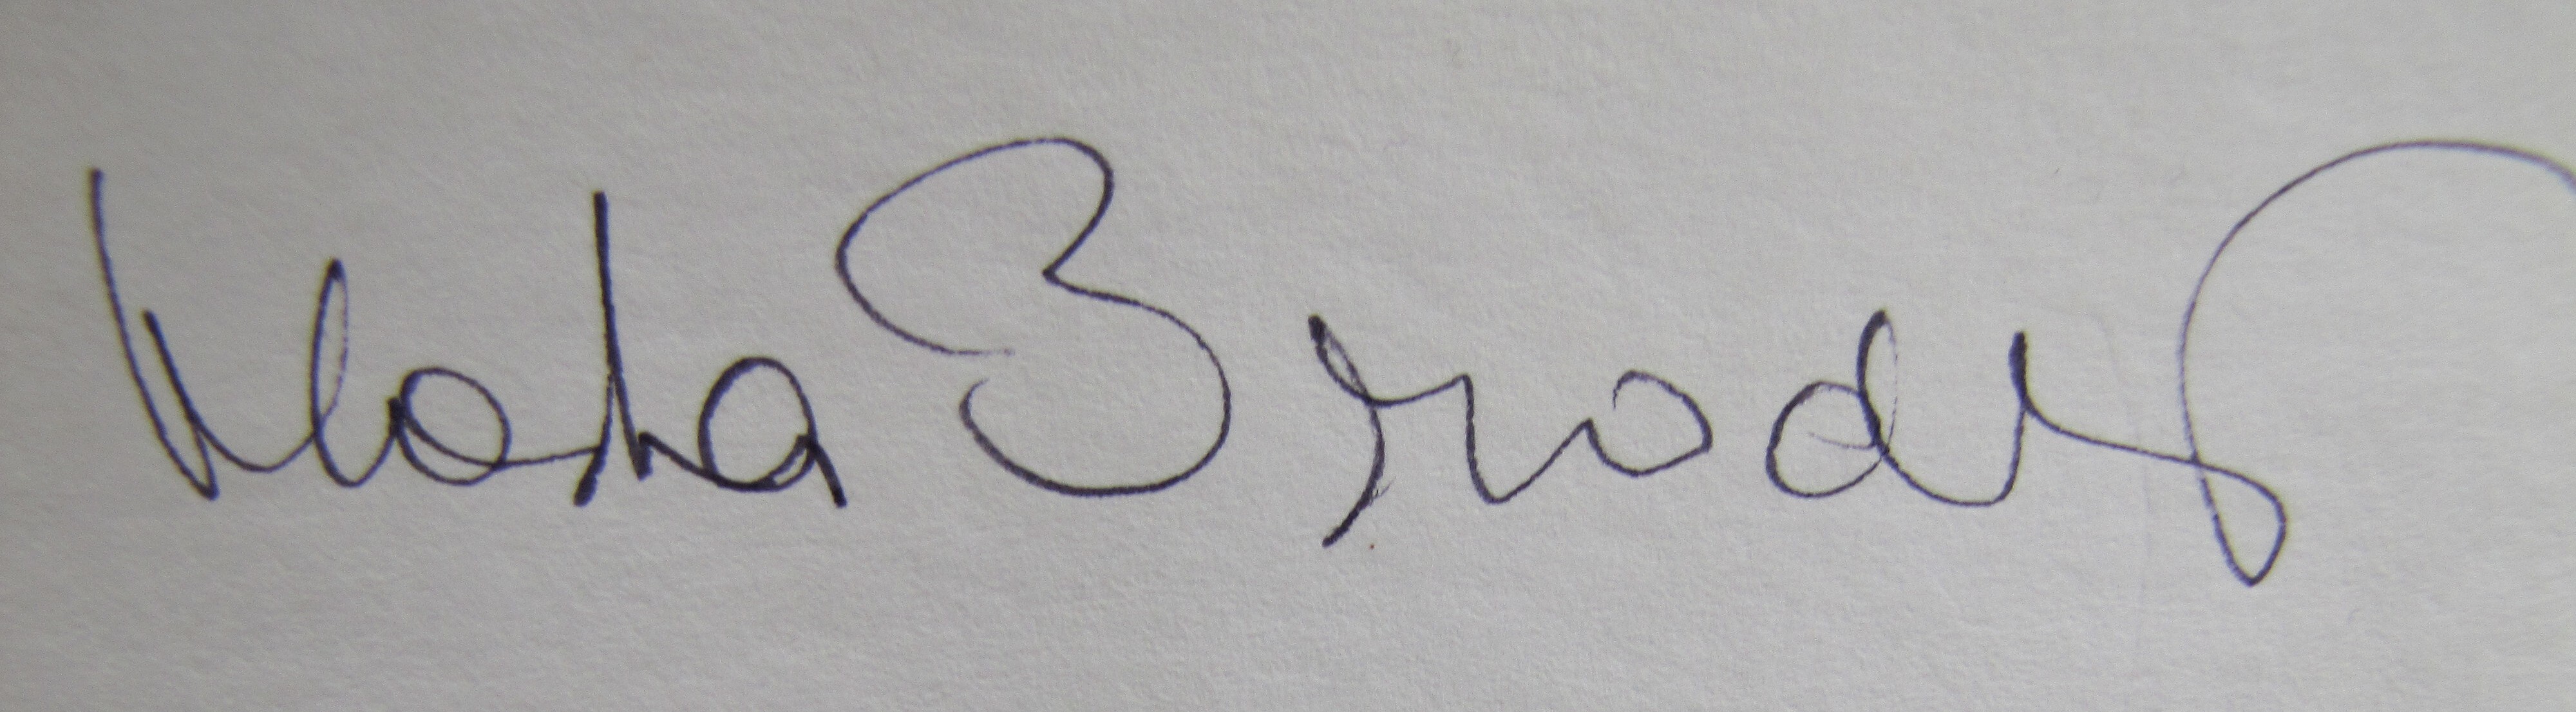
Signature of: vlastimil brodský